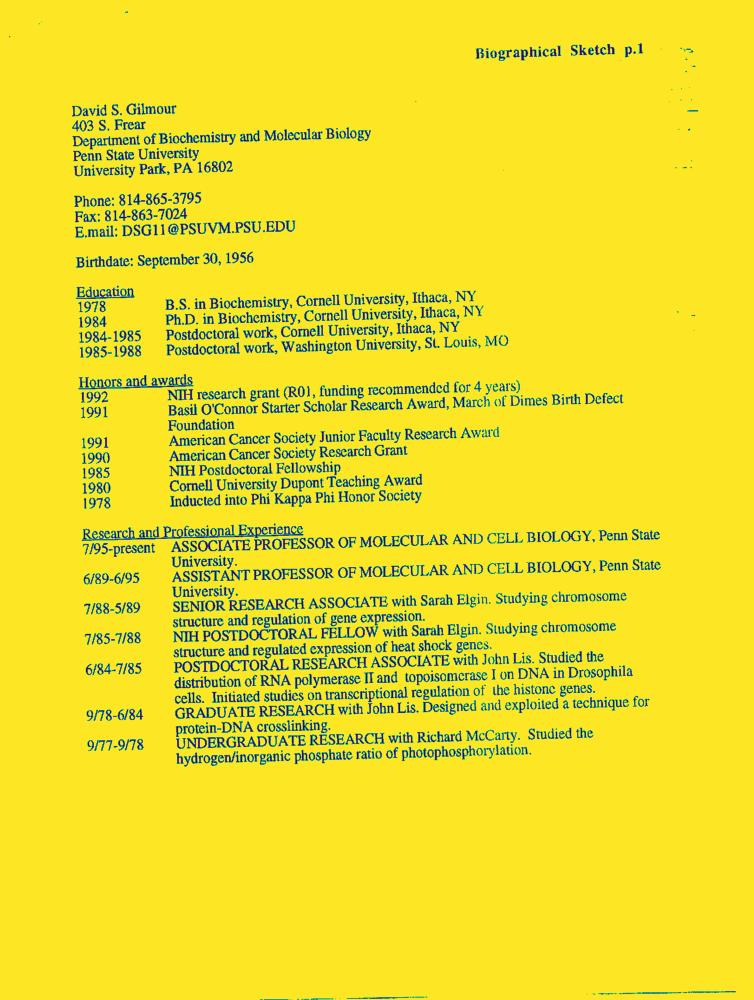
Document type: Resume-Doc